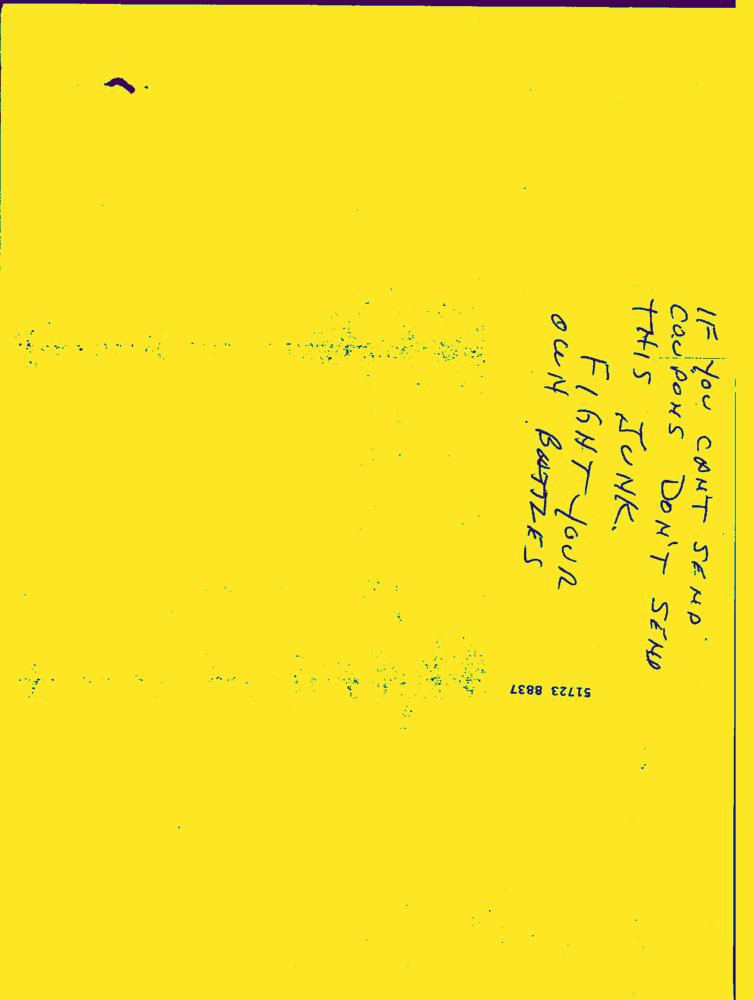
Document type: Hand-Written